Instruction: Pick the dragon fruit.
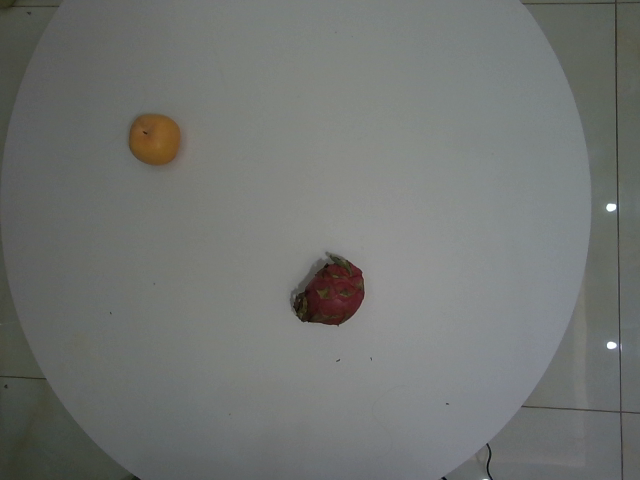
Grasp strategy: vertical